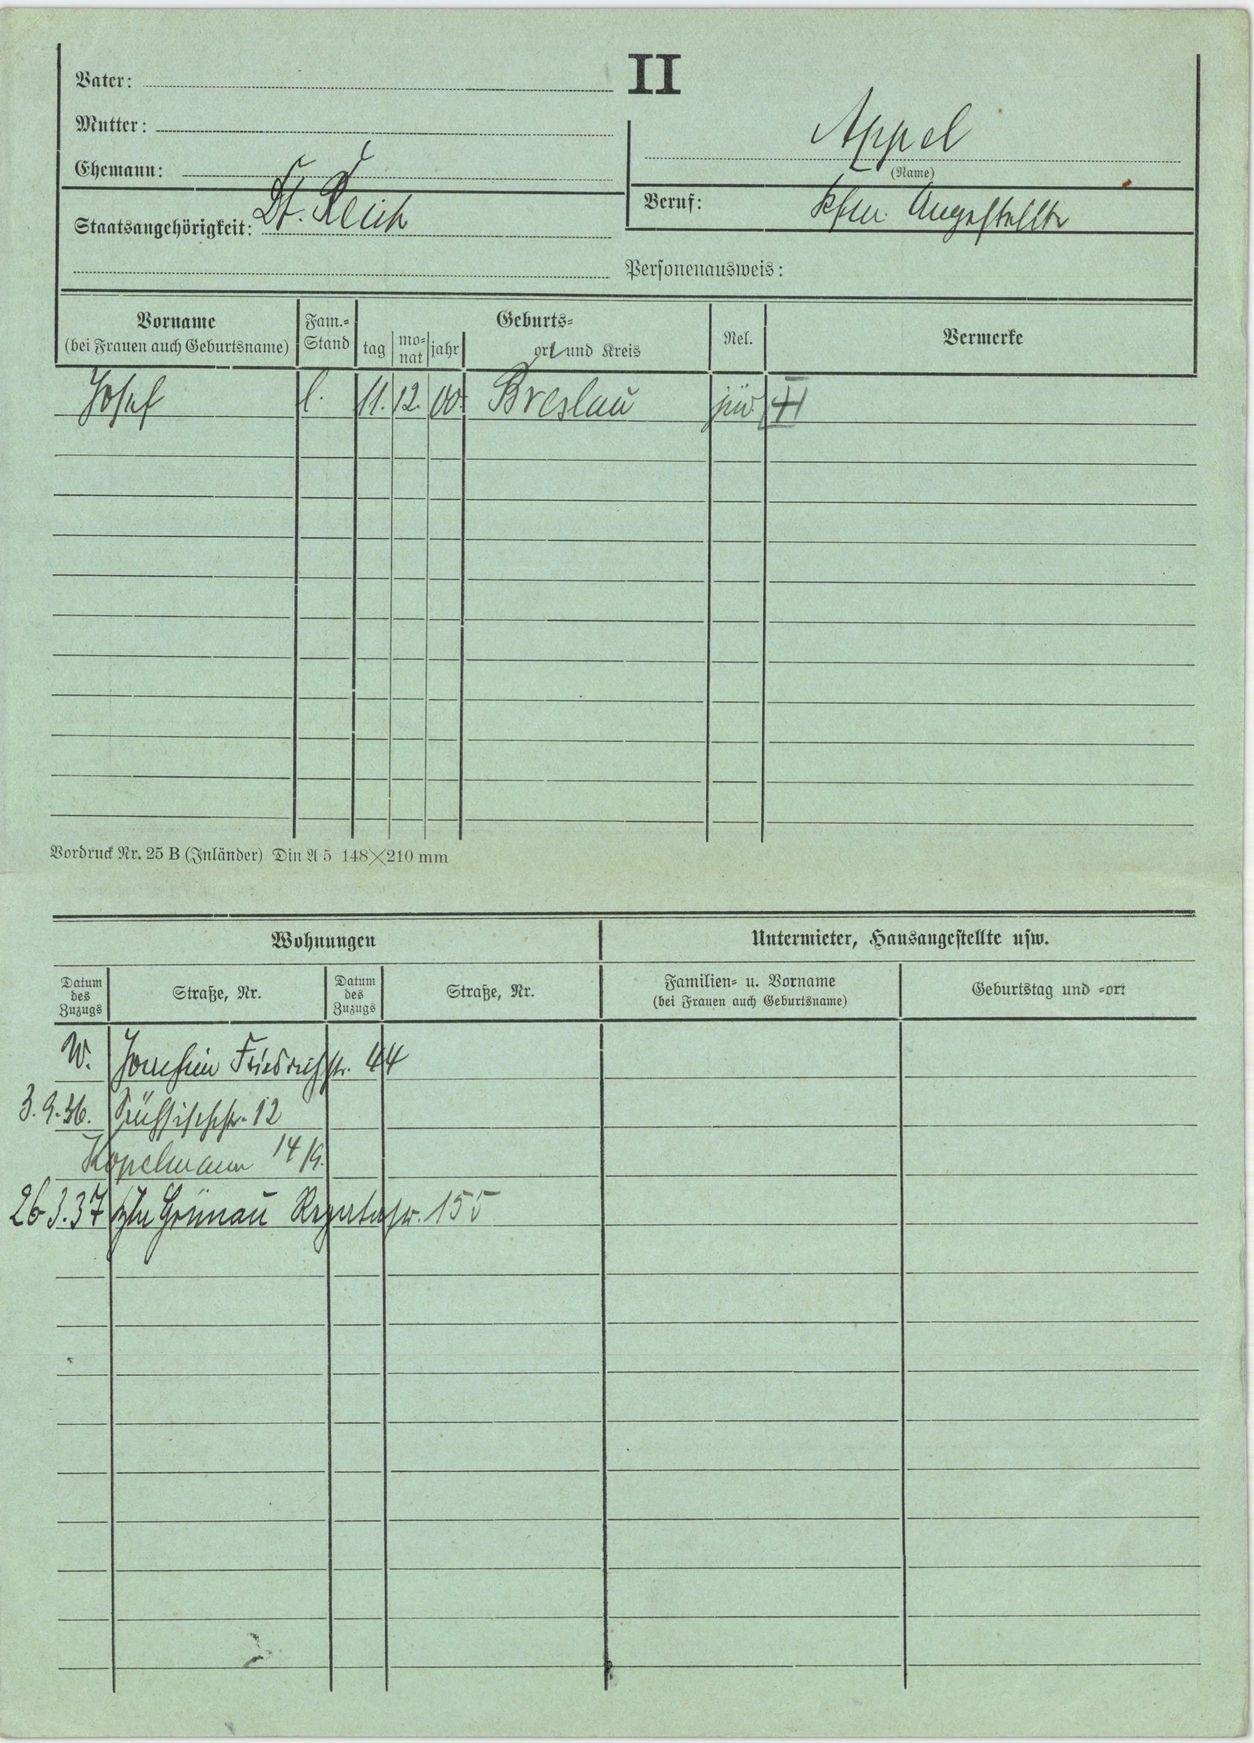
Appel